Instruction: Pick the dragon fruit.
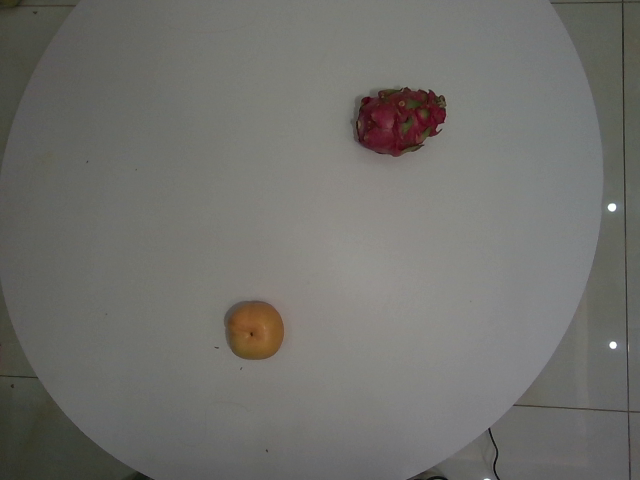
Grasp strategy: vertical